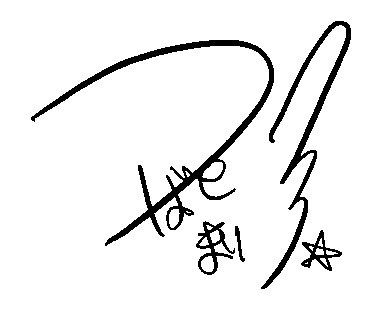
Signature of: mai tsubasa